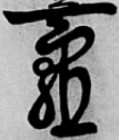
Signature of: shō hō